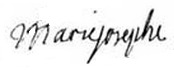
Signature of: marie josèphe of saxony